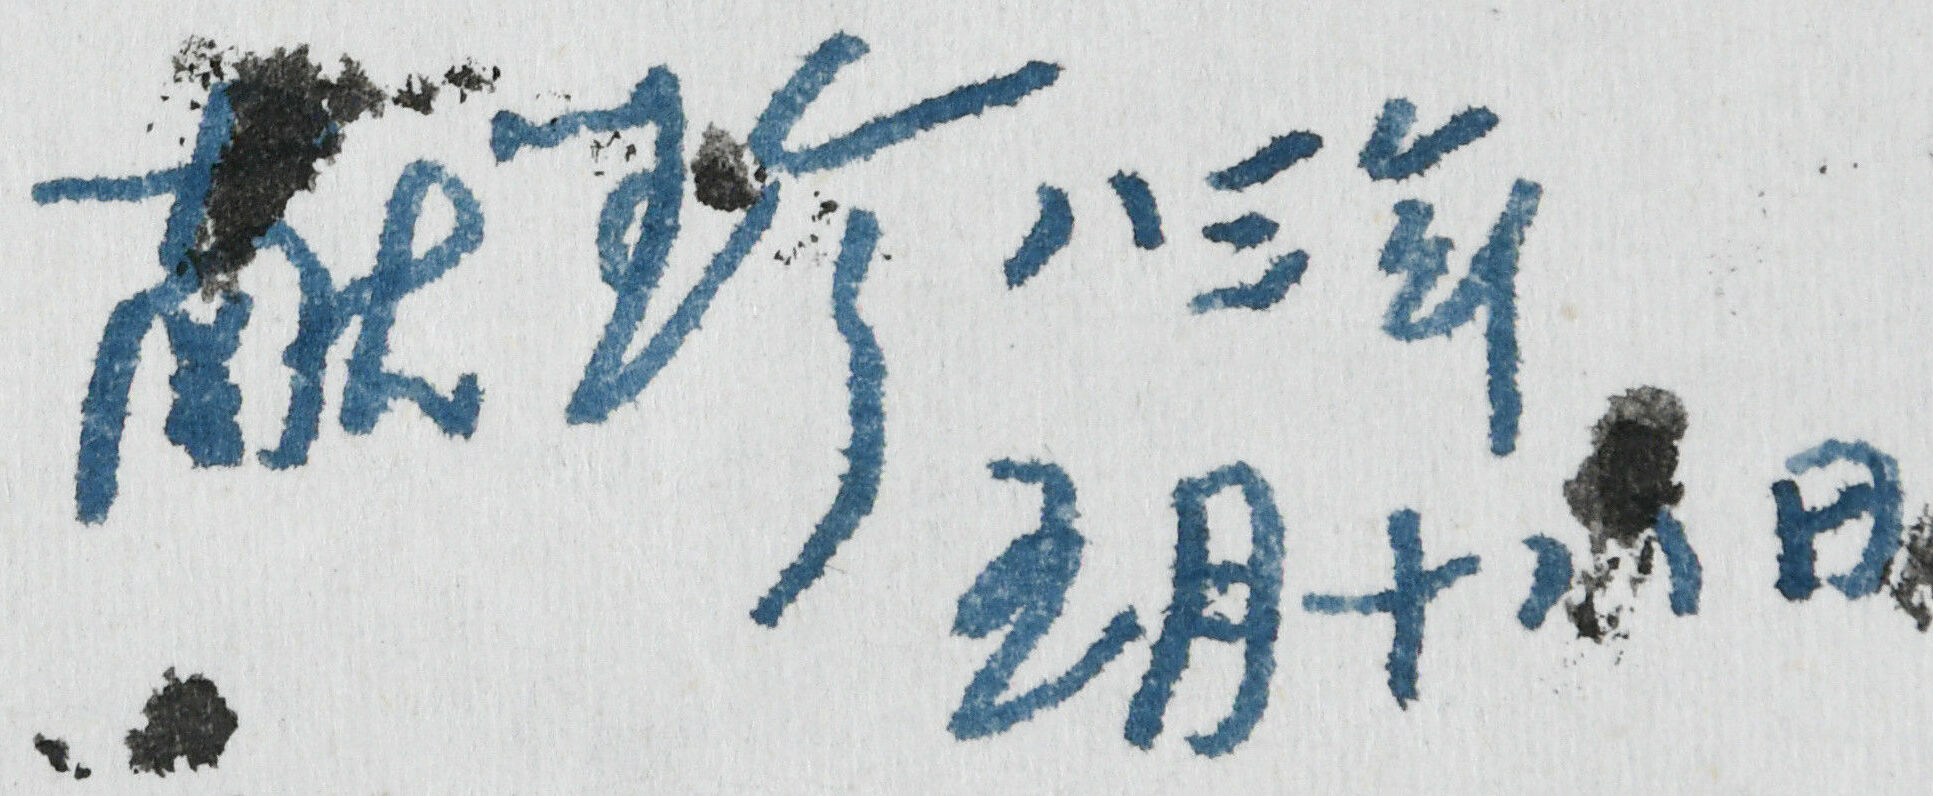
Signature of: yang xianzhen